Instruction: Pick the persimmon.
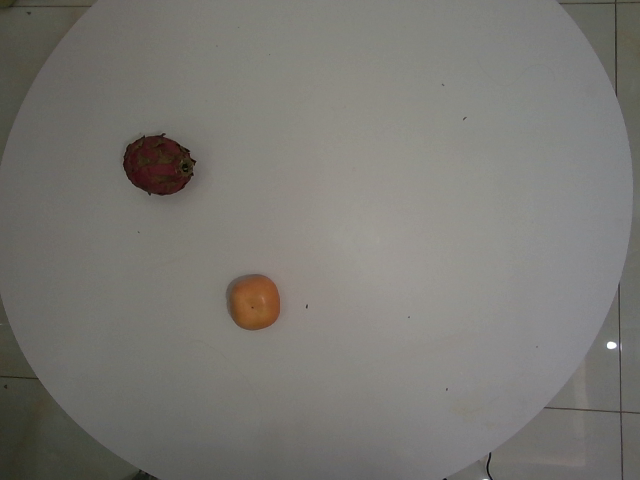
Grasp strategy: vertical